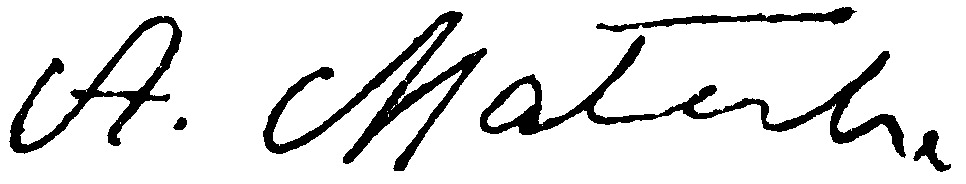
Signature of: antoni małecki